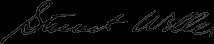
Signature of: stuart weller